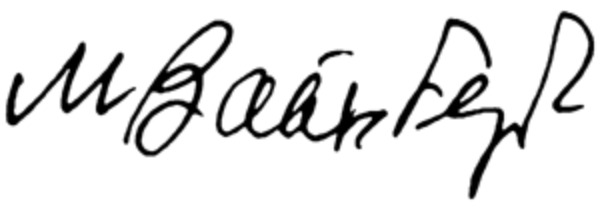
Signature of: mieczysław weinberg